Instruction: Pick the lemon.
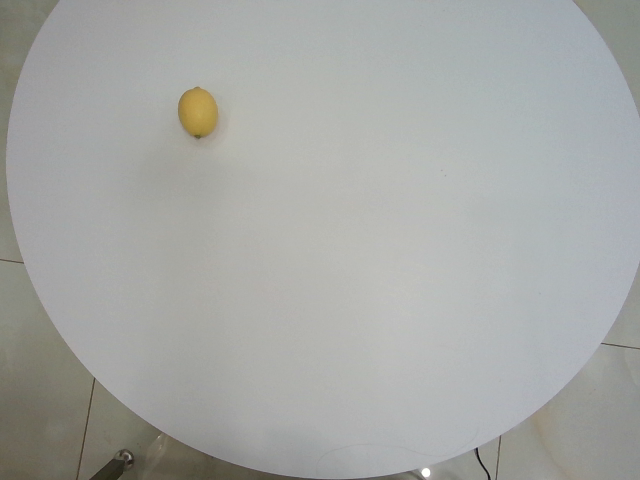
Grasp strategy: vertical